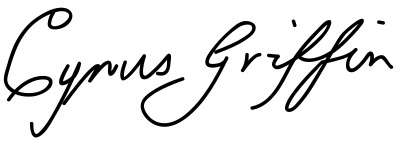
Signature of: cyrus griffin